Can you pull out the amount in words, numerical amount, payee's name, date of the cheque, and the bank's name from the image?
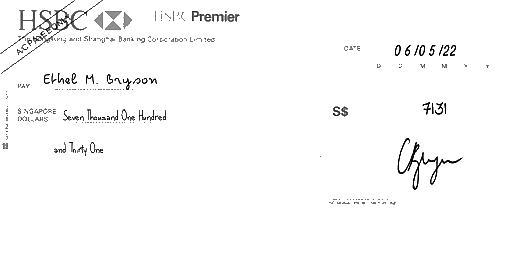
amt_in_words: Seven Thousand One Hundred and Thirty One
amt_in_figures: 7131
payee_name: Ethel M. Bryson
bank_name: HSBC
cheque_date: 06/05/22